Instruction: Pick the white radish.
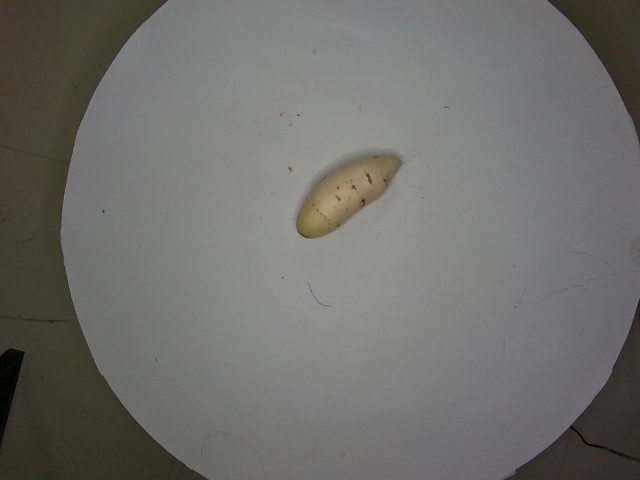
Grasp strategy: vertical